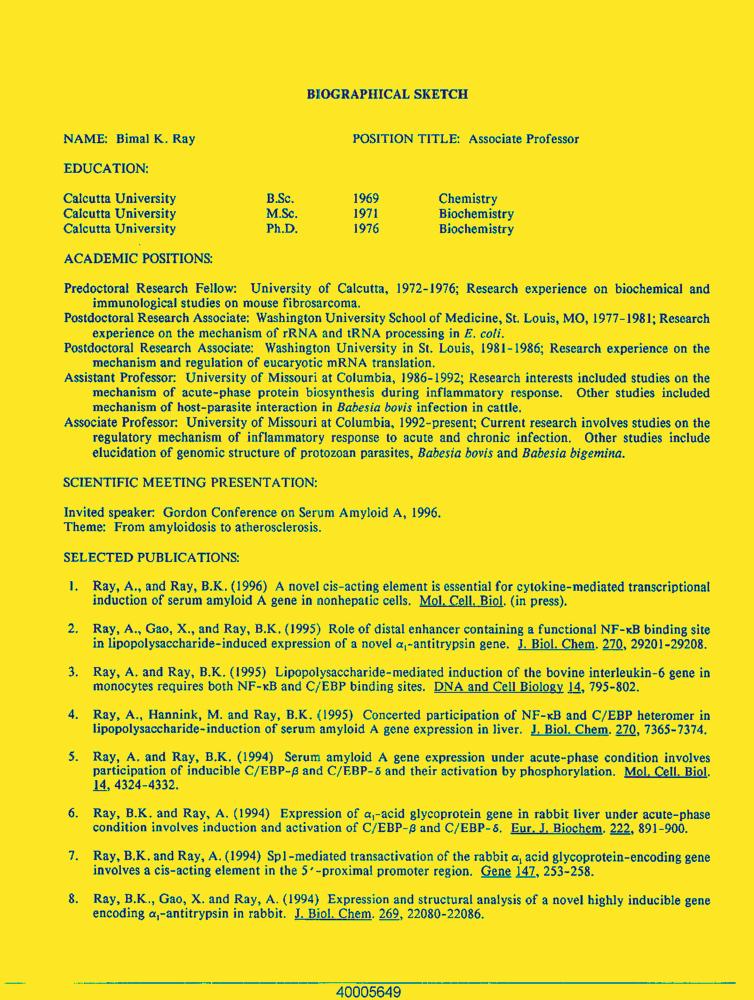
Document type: Resume-Doc